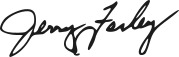
Signature of: jerry farley